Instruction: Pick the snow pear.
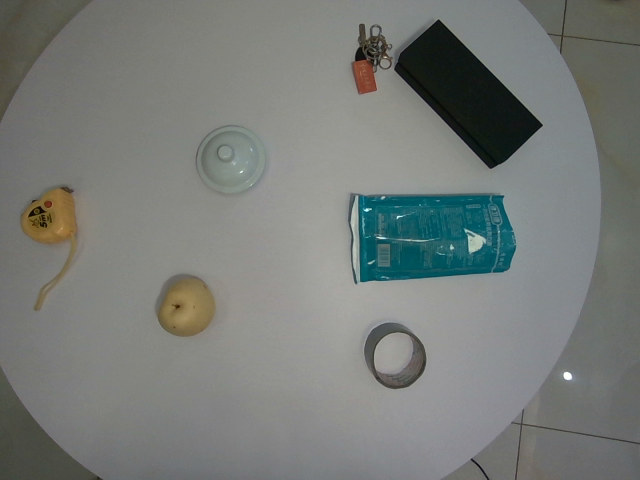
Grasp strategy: vertical